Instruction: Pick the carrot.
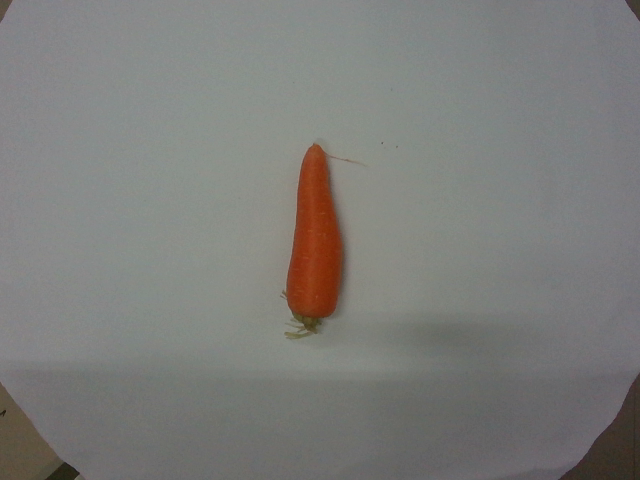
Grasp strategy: vertical